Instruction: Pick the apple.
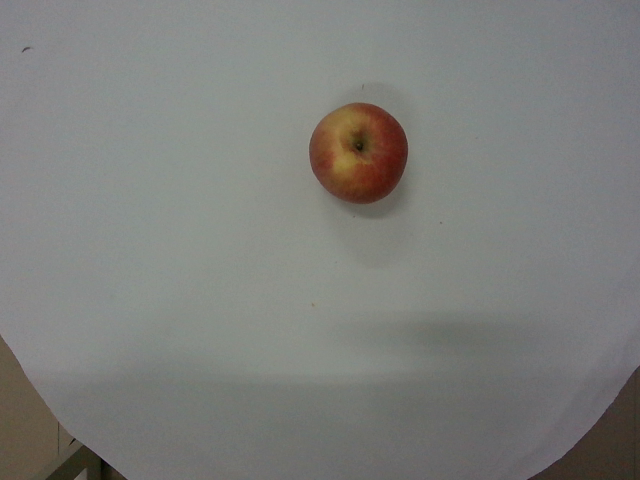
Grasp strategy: vertical